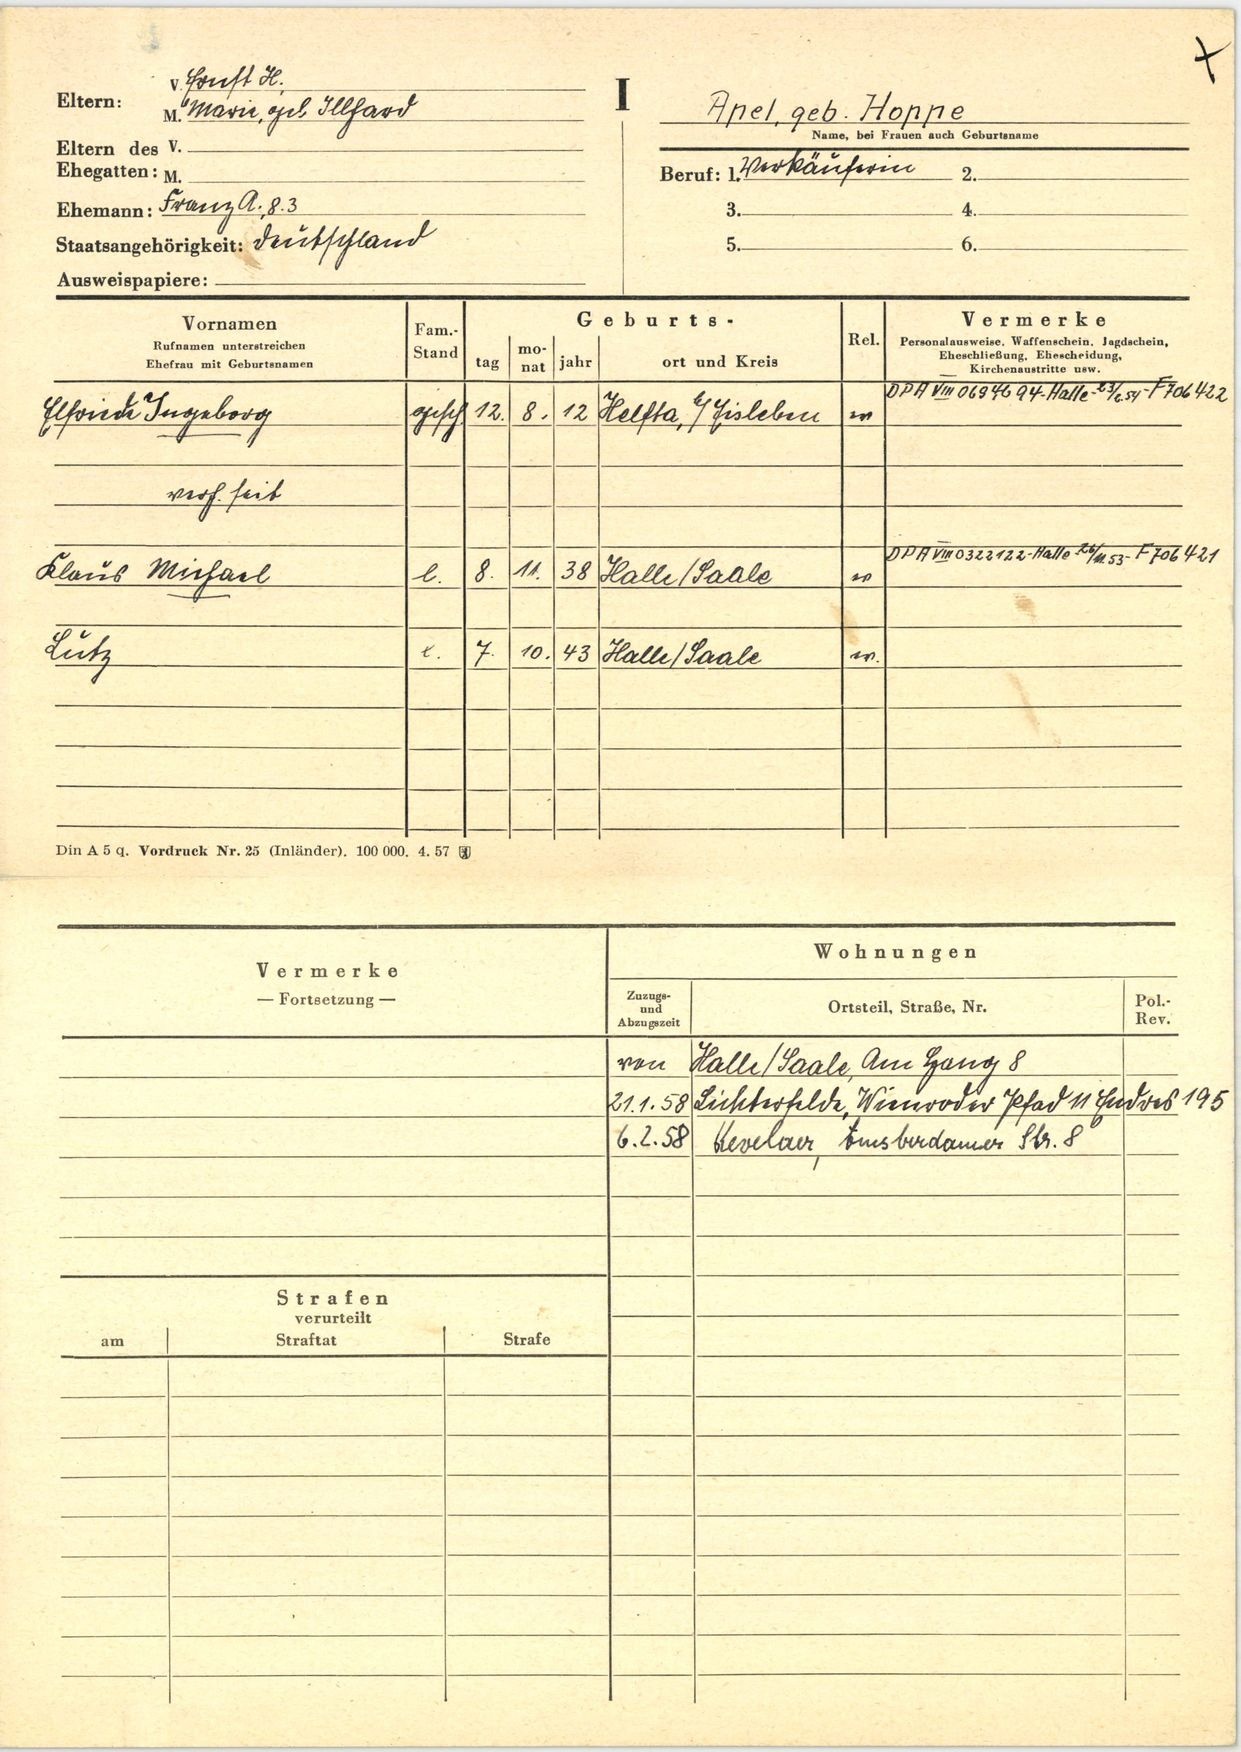
Apel, geb. Hoppe